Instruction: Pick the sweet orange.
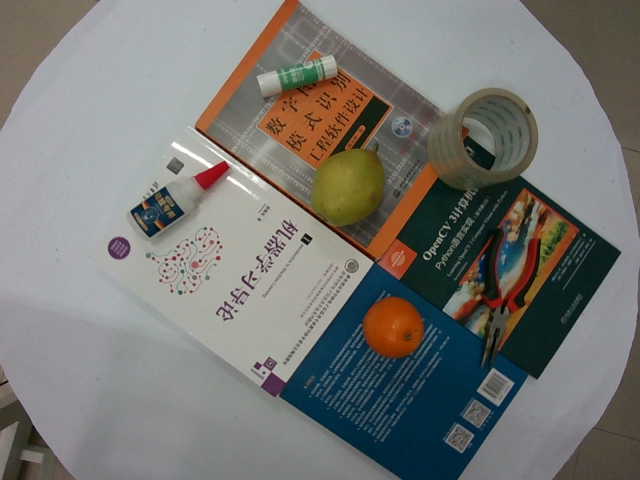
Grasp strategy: vertical